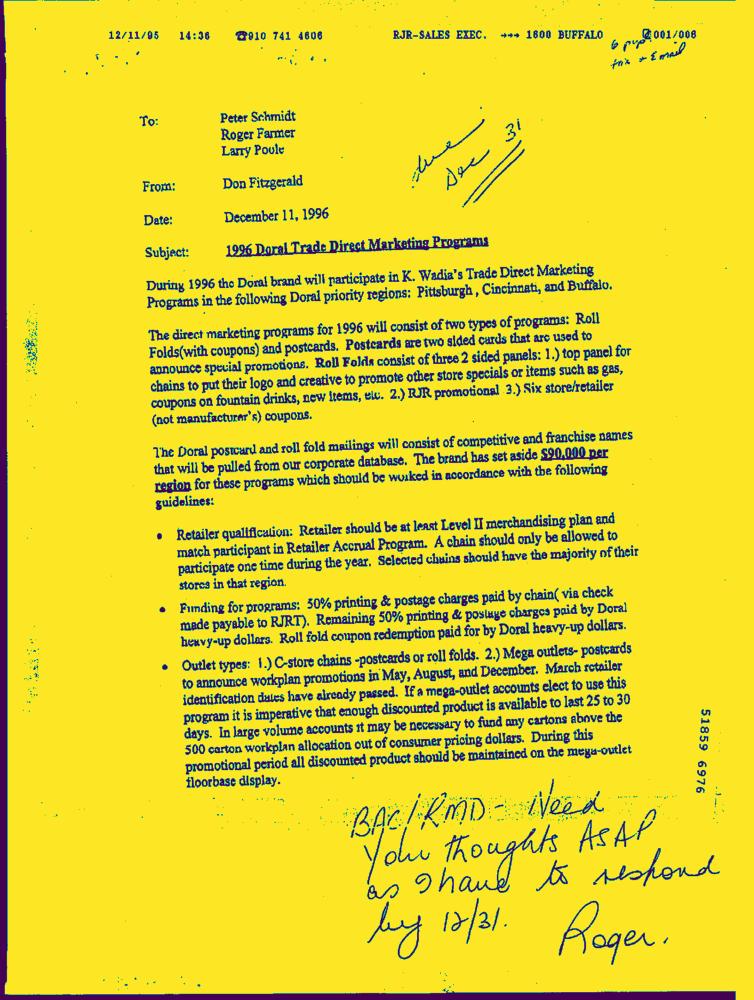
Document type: Letter-Doc